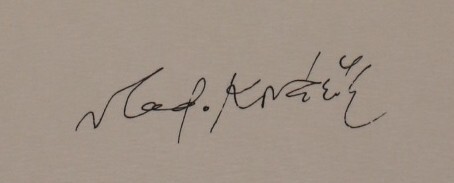
Signature of: vladimír kovářík